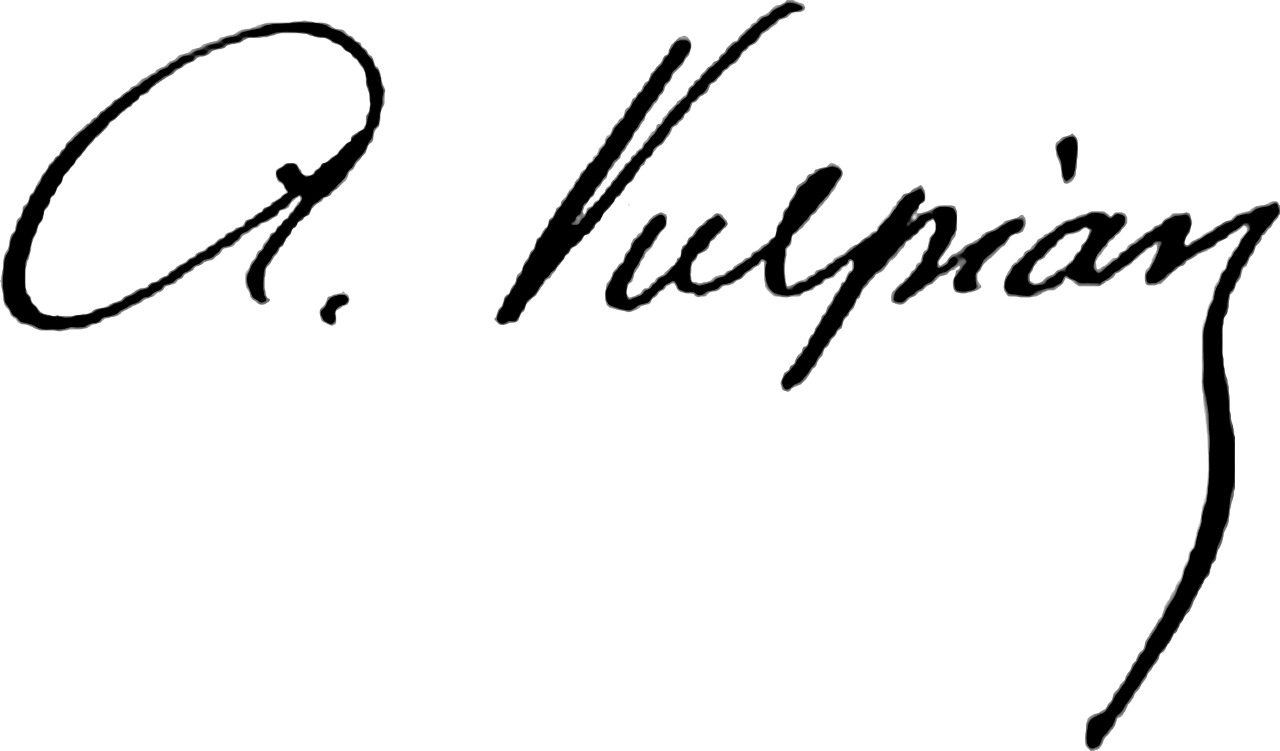
Signature of: alfred vulpian